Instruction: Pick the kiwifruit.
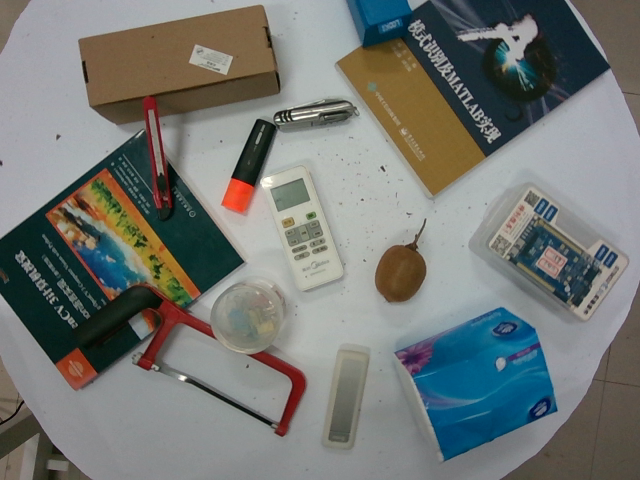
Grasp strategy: vertical